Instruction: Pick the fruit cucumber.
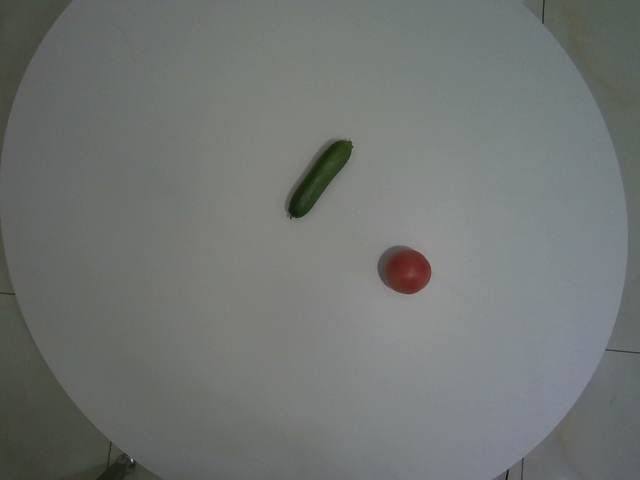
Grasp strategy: vertical